Question: How is the history relevant to the case?
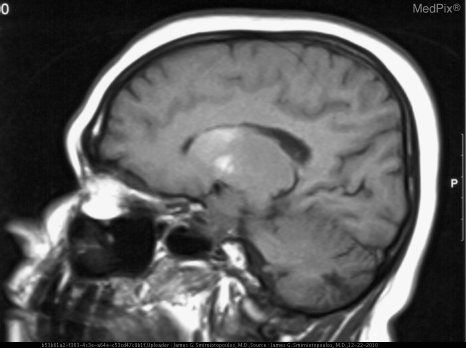
Answer: The patient's history of This previously healthy 50 y.o. woman presents with the acute onset of left sided hemichorea. is key in understanding the case.